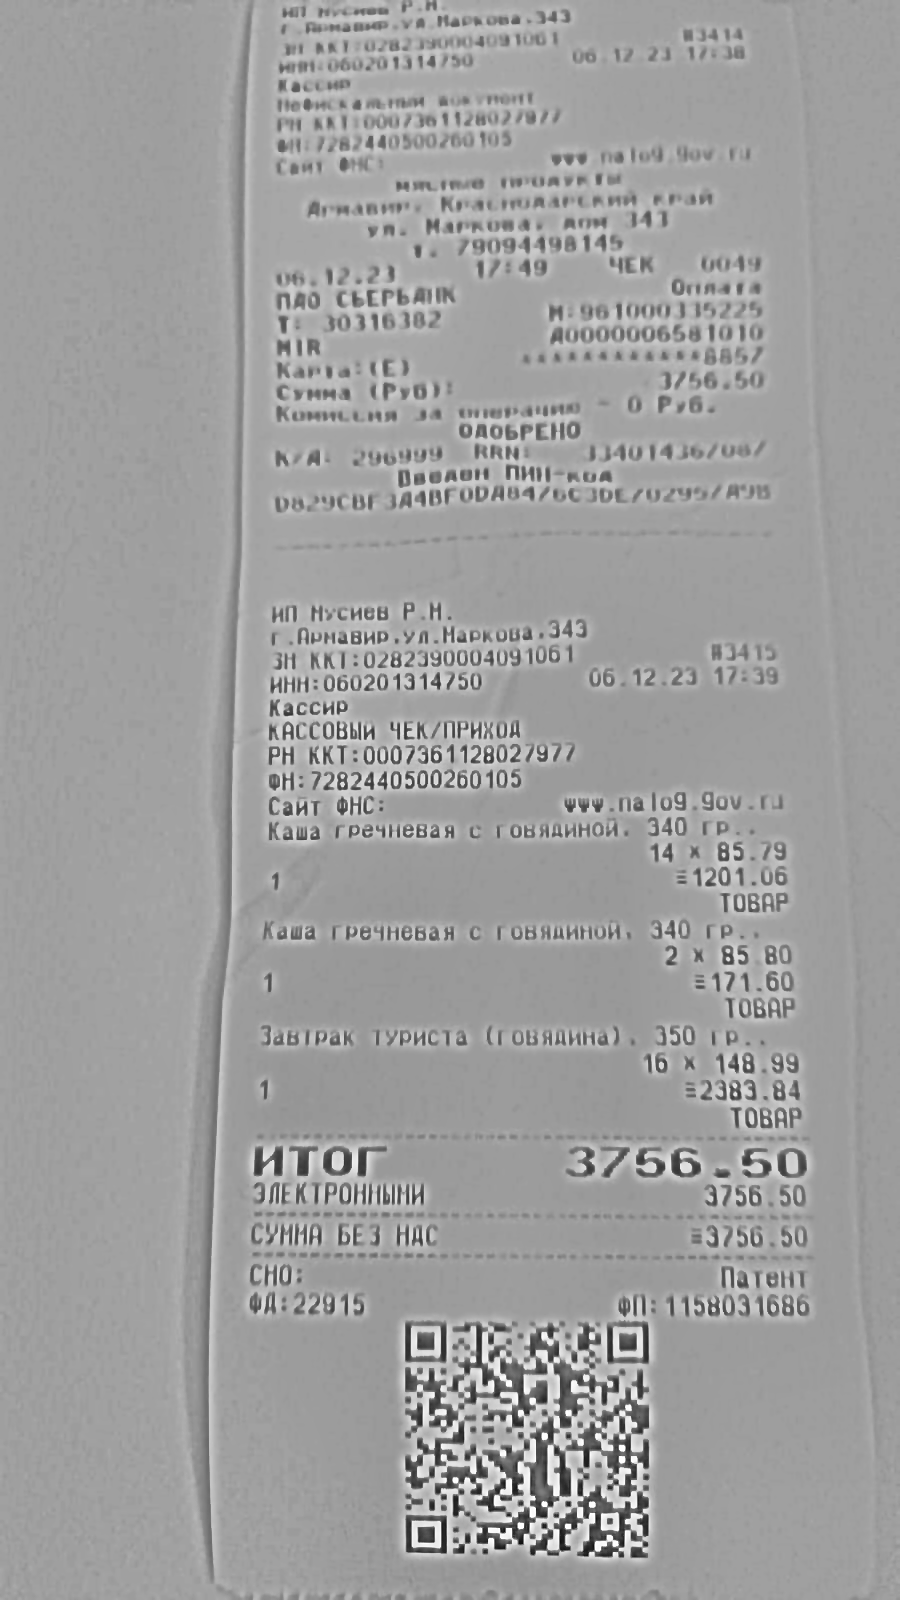
Продавец: ИП Мусиев Р.М.
ИНН: 060201314750
Дата: 06.12.23
Товары: Каша гречневая с говядиной. 340 гр.; Каша гречневая с говядиной. 340 гр.; Завтрак туриста (говядина). 350 гр.
Количество: 14; 2; 16
Цена: 85.79; 85.80; 148.99
Сумма: 1201.06; 171.60; 2383.84
Итого: 3756.50